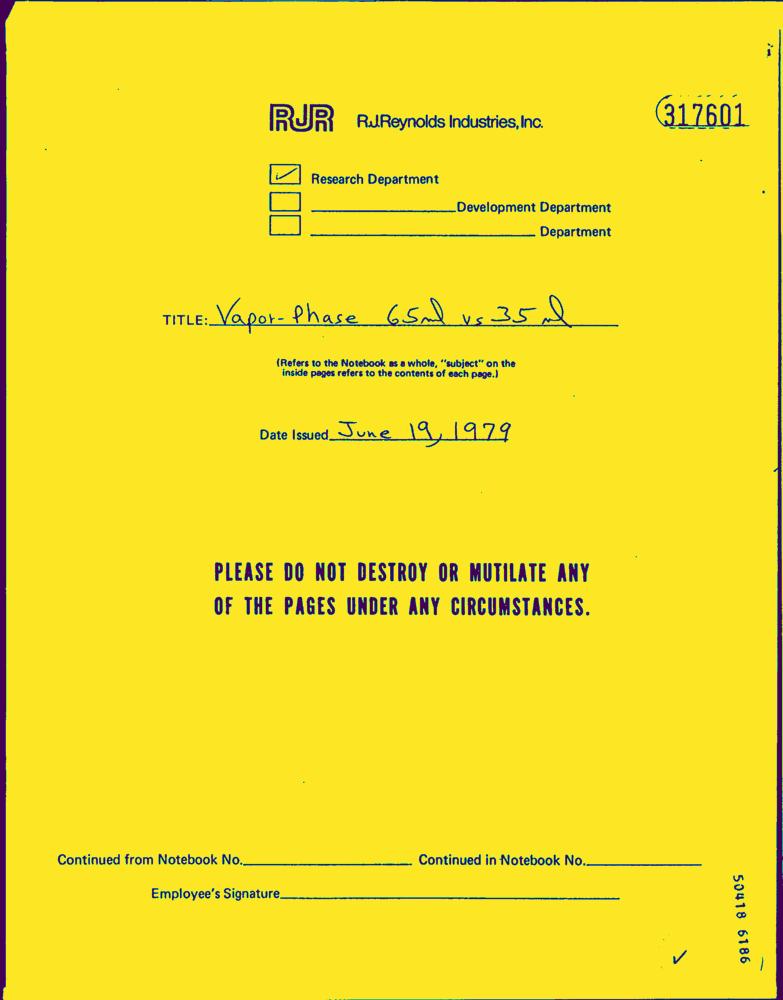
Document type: Hand-Written